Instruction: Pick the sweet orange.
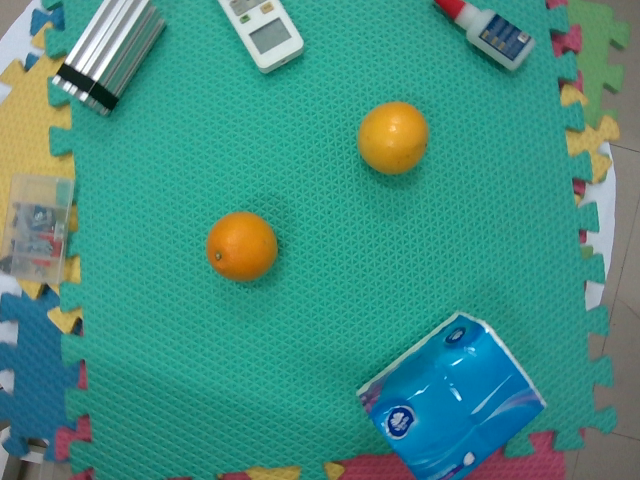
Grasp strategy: vertical